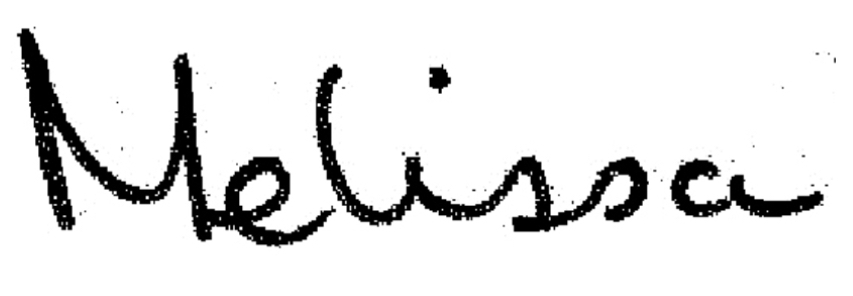
Signature of: melissa sargent